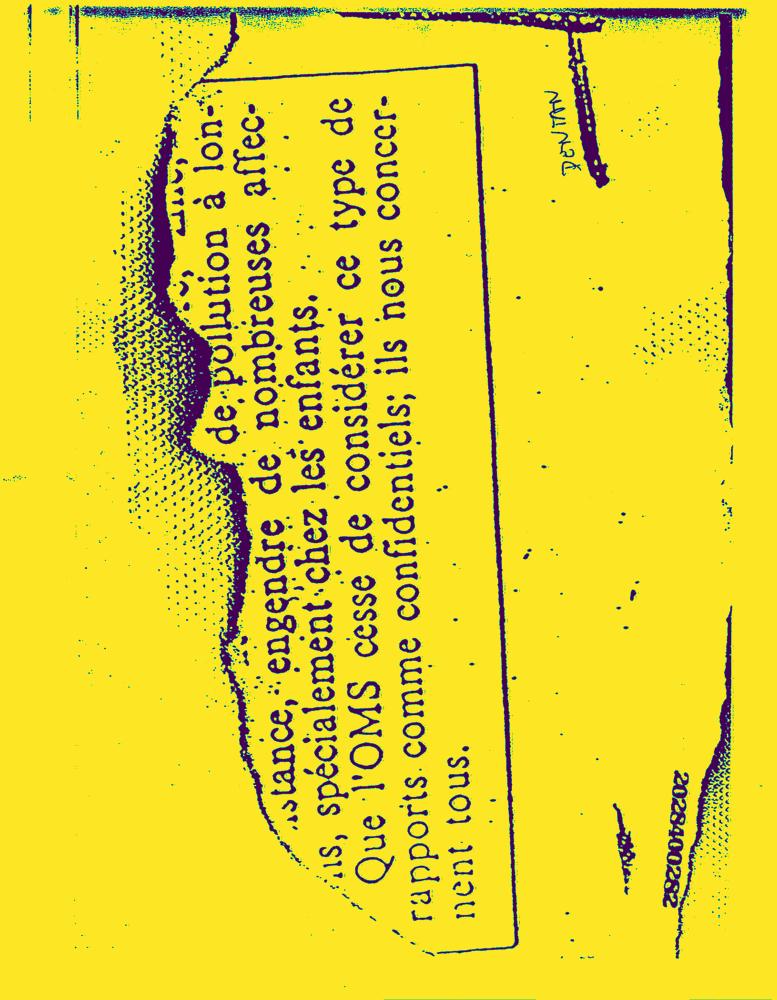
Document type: News-Article